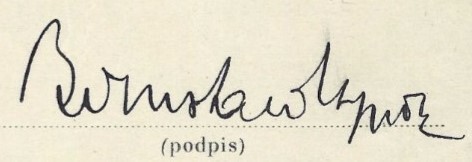
Signature of: lucjan bornstaedt